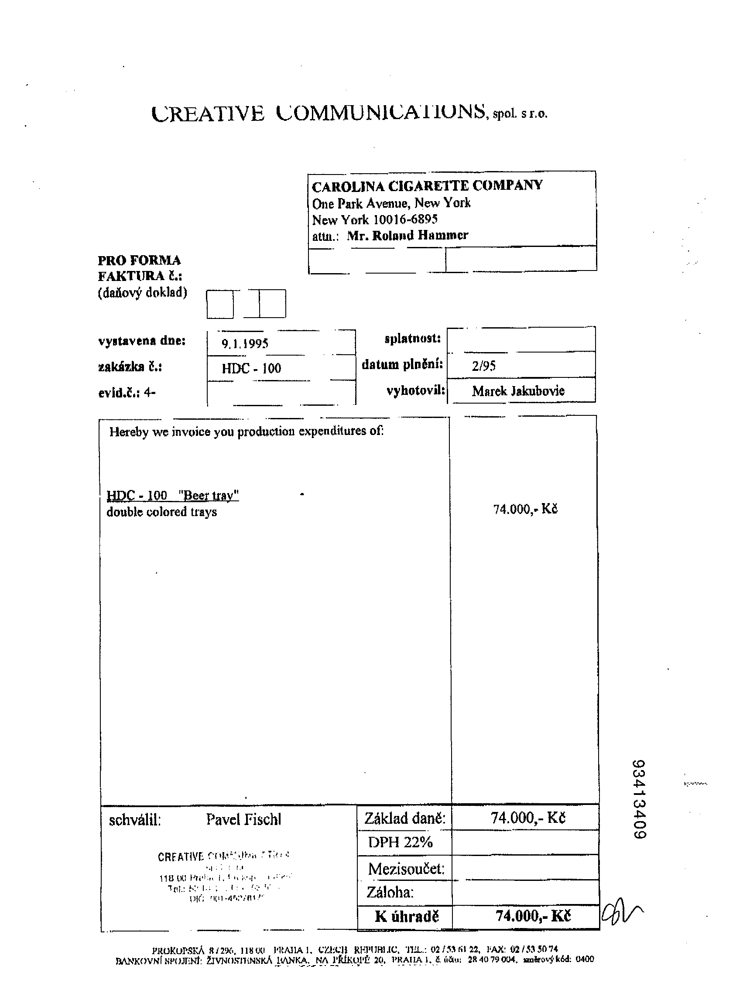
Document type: Invoice